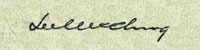
Signature of: lee mcclung